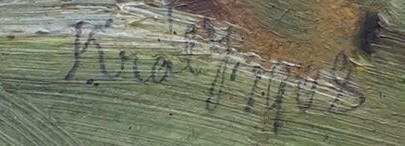
Signature of: jaroslav král